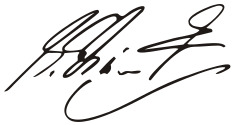
Signature of: michael schumacher